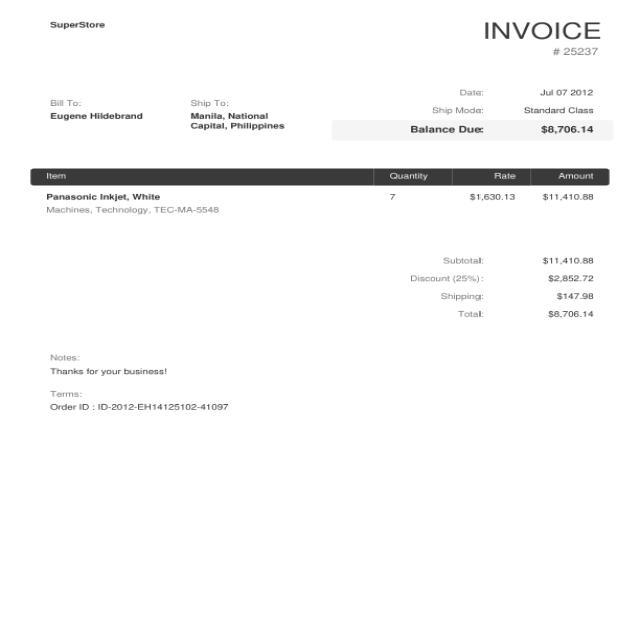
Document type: Invoice